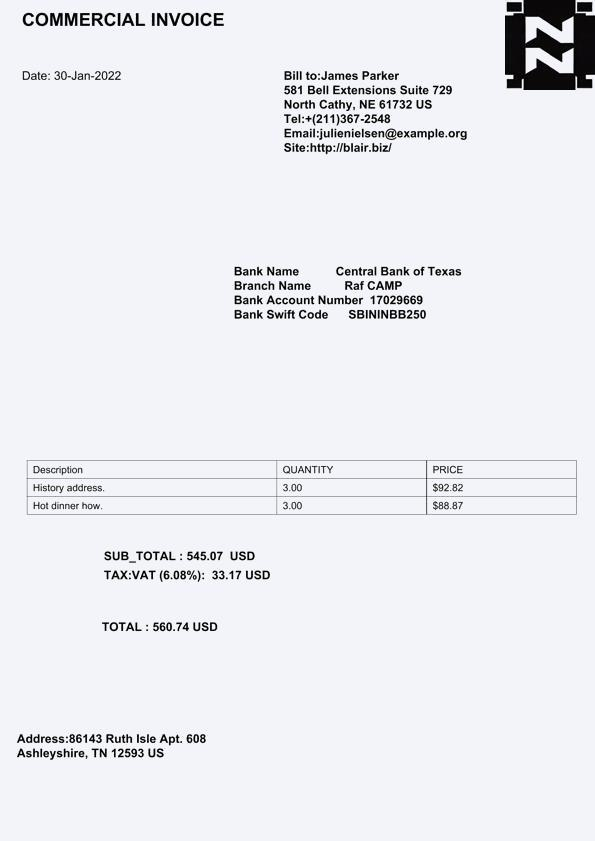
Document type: Invoice